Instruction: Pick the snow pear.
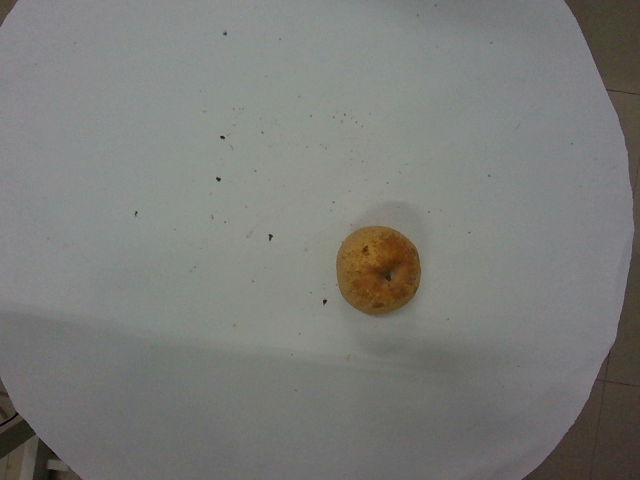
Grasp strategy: vertical